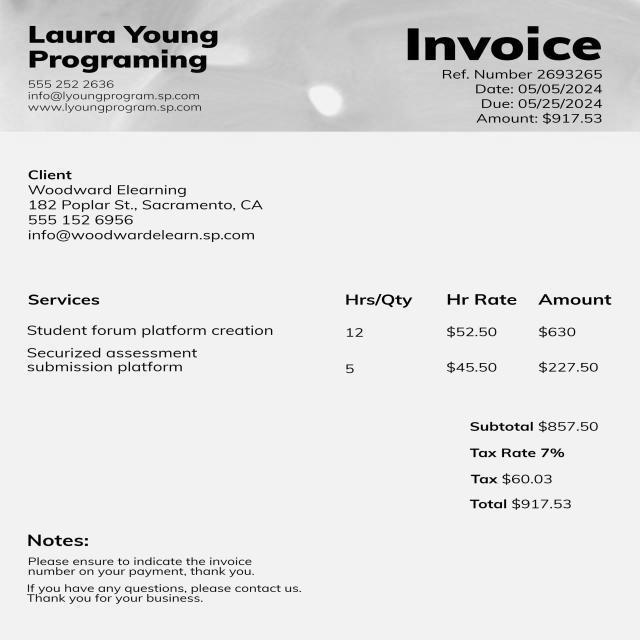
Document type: Invoice